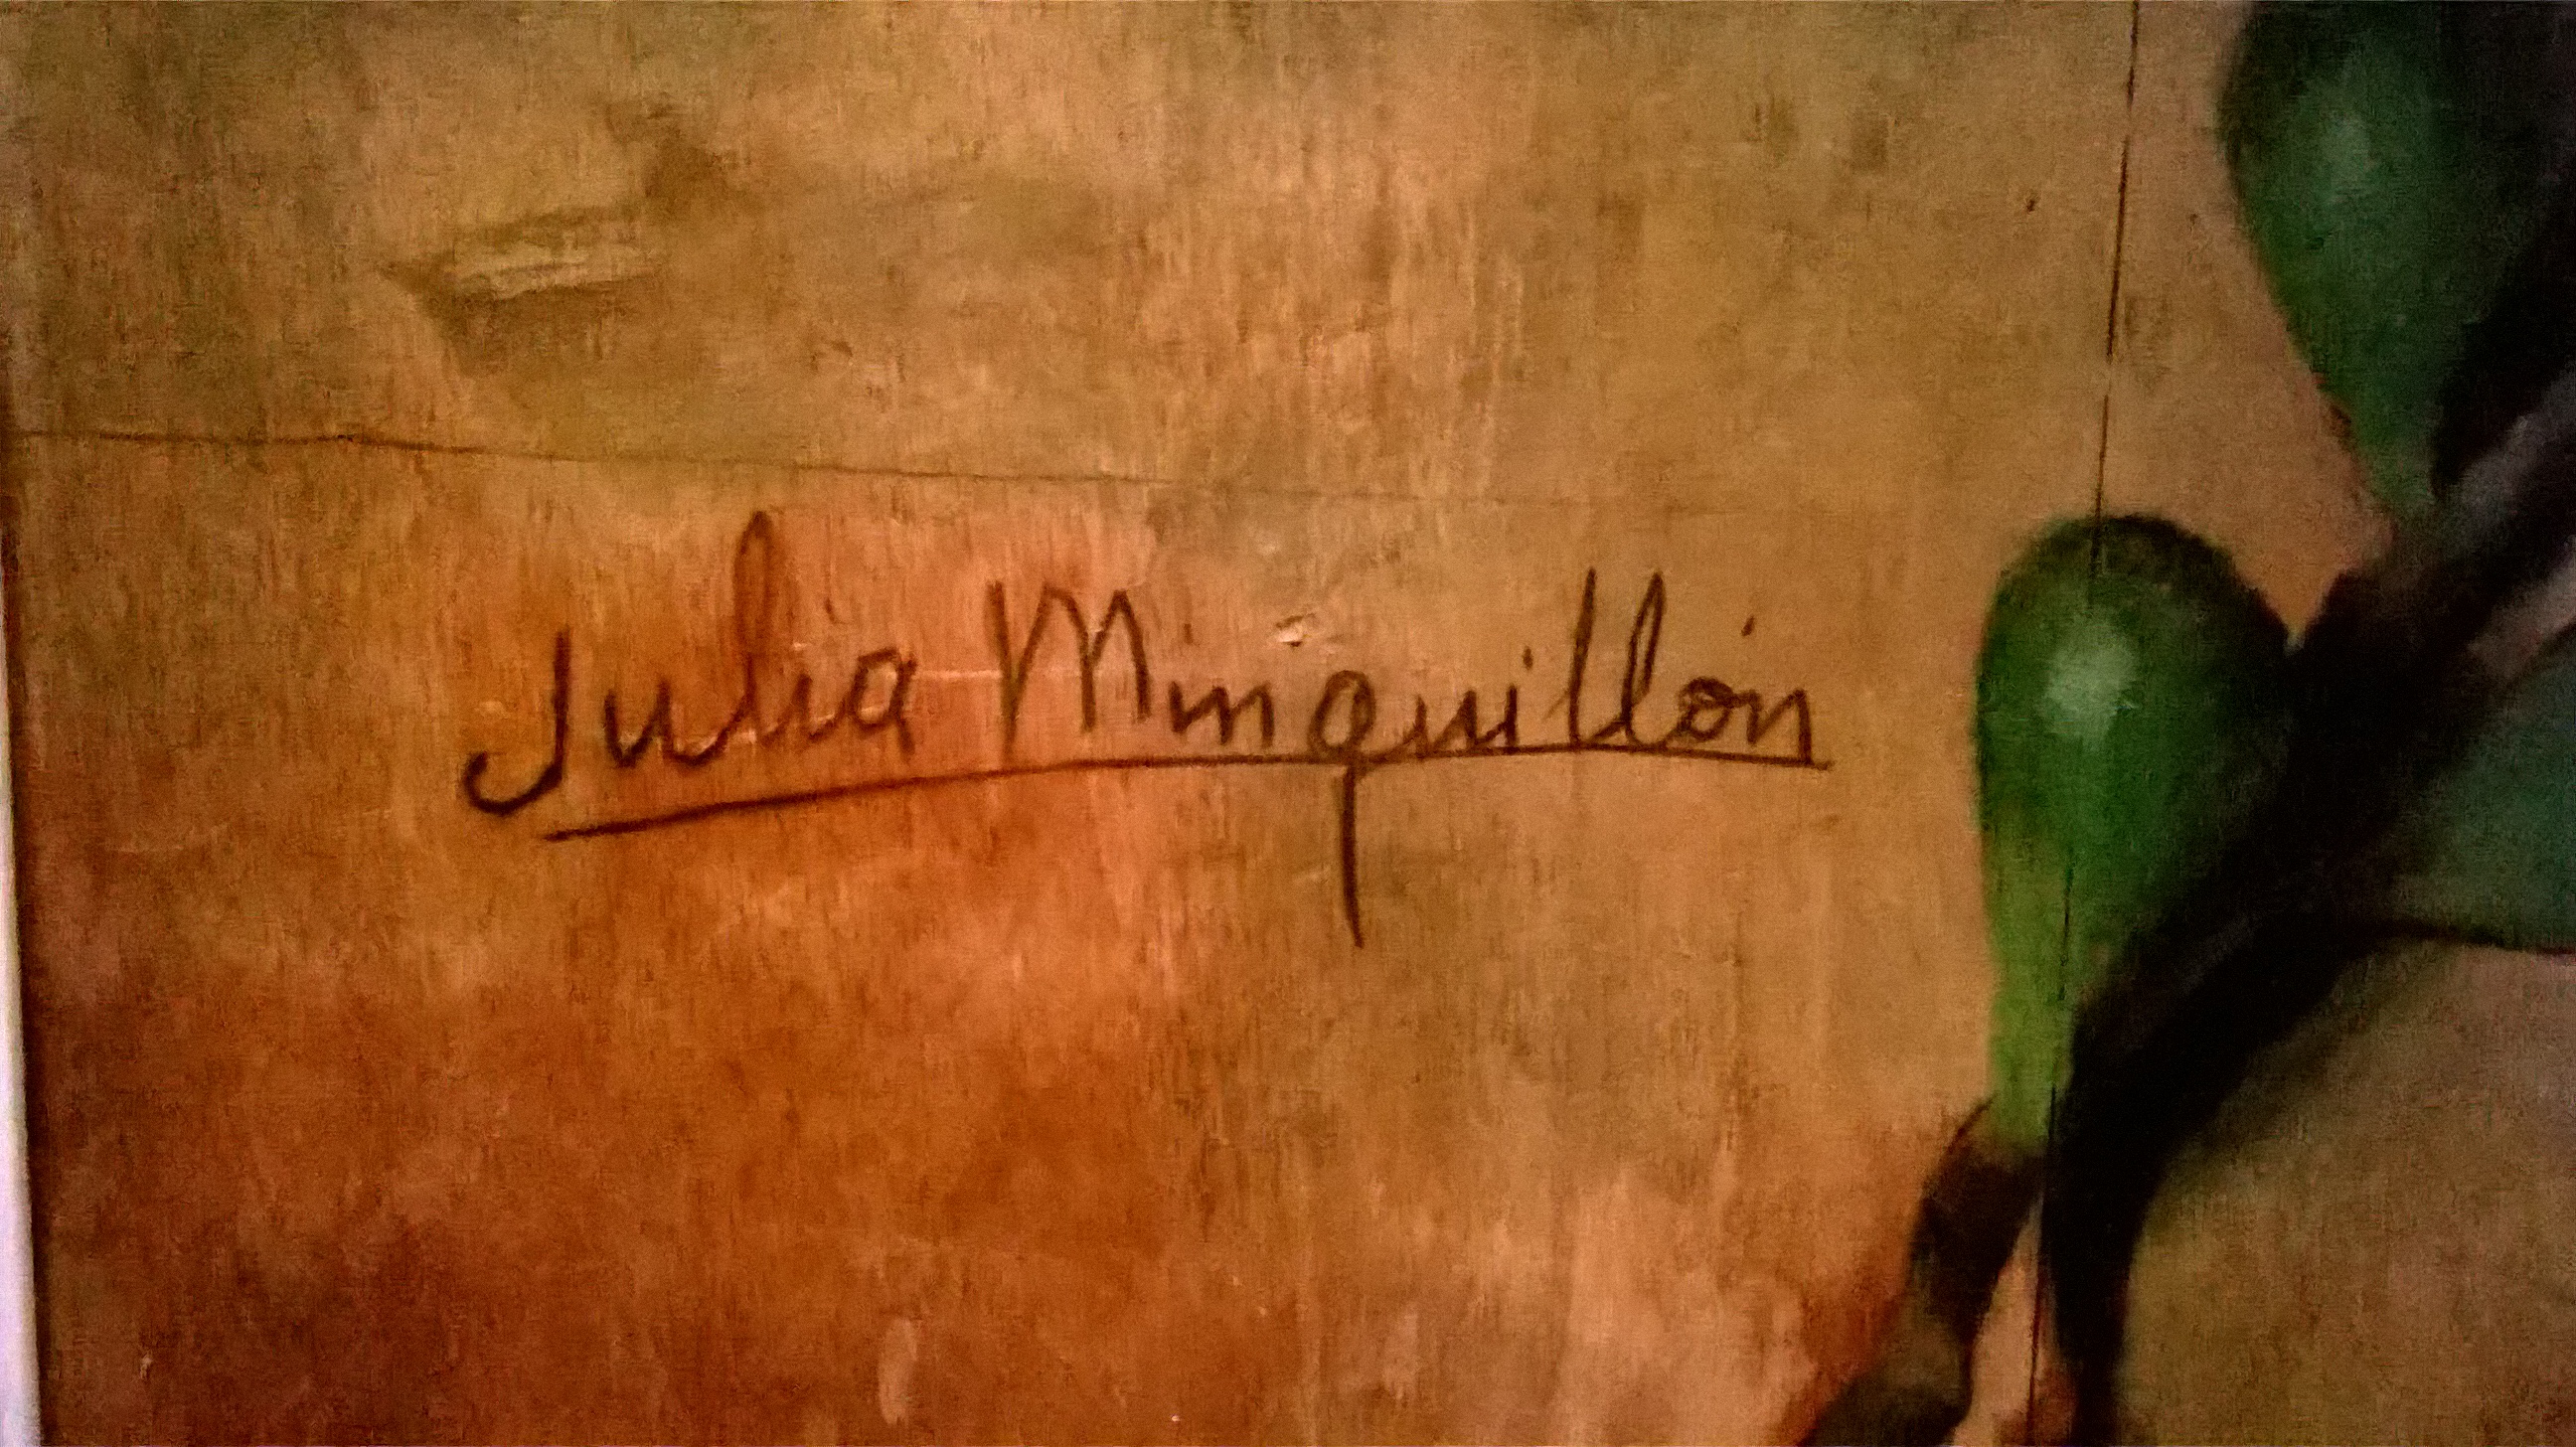
Signature of: julia minguillón